Question: Which state is mentioned in the document?
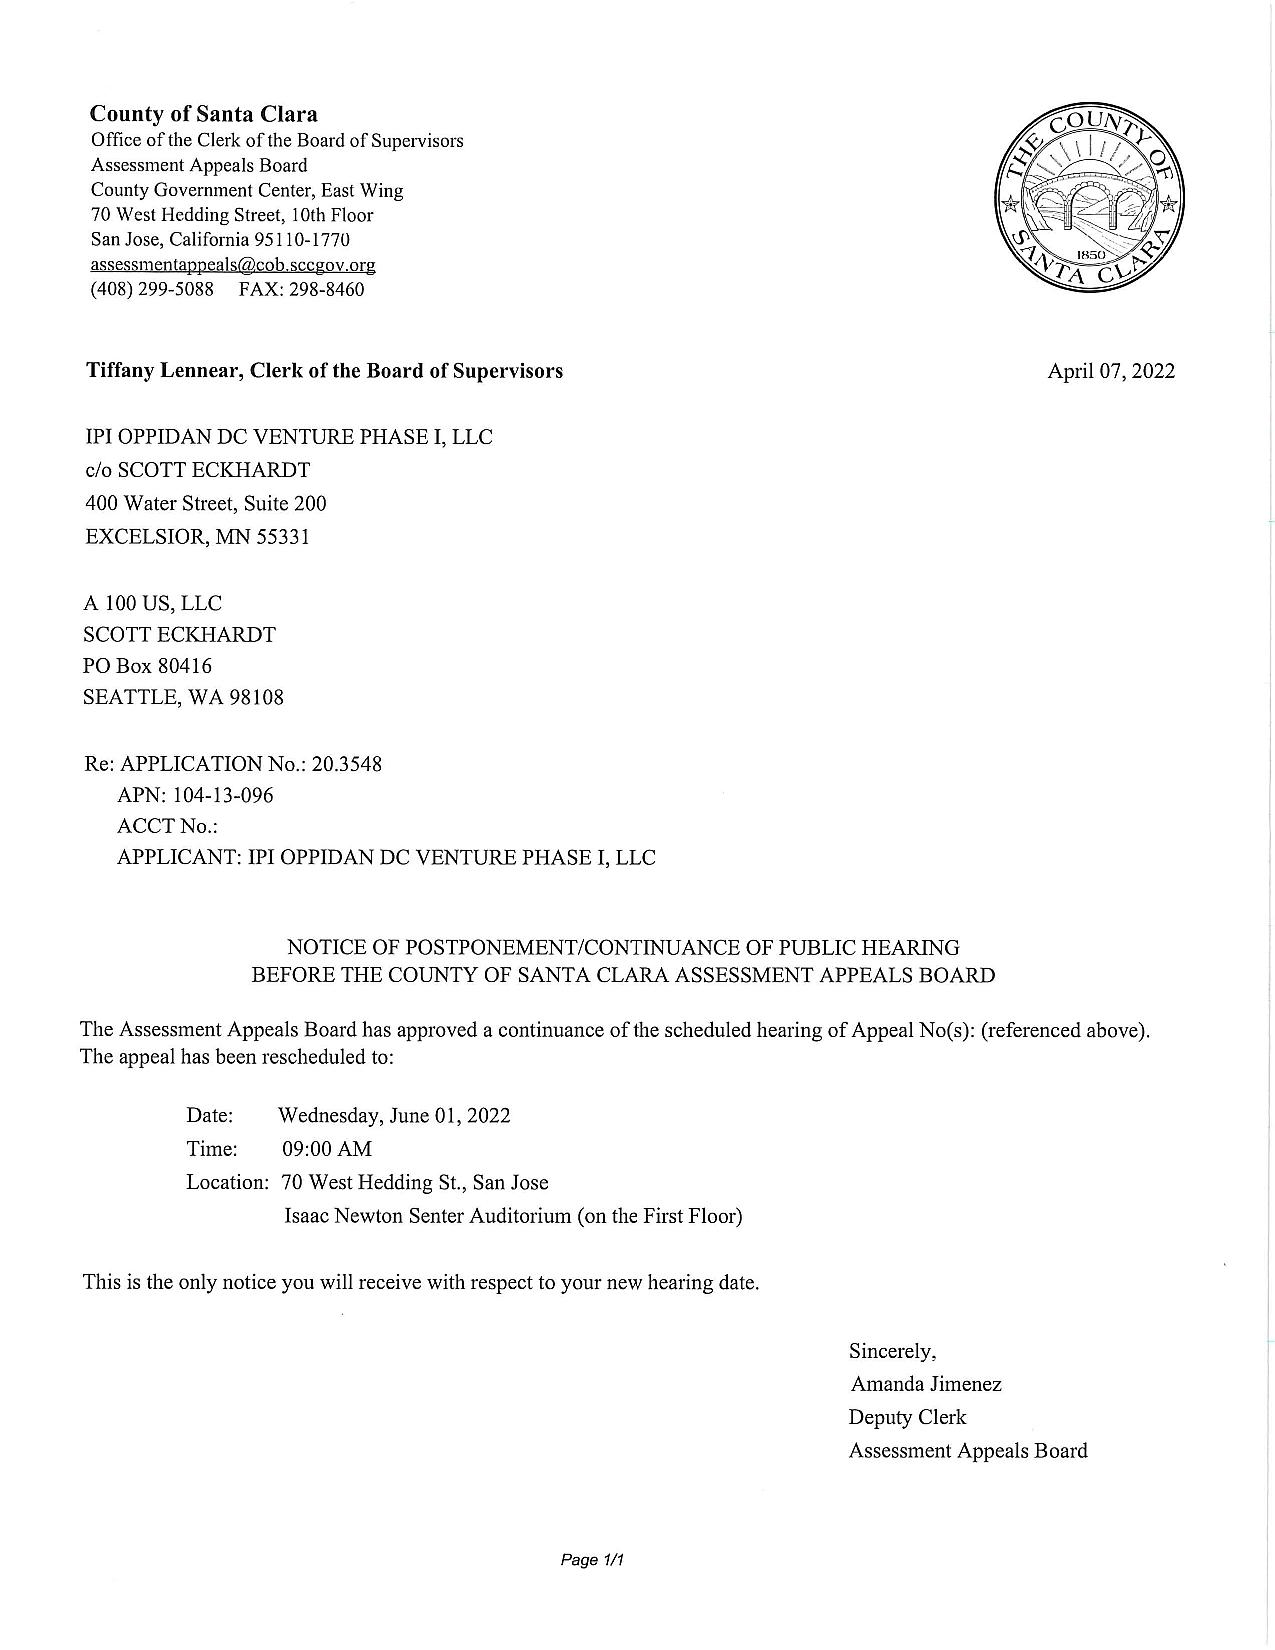
Answer: "California"